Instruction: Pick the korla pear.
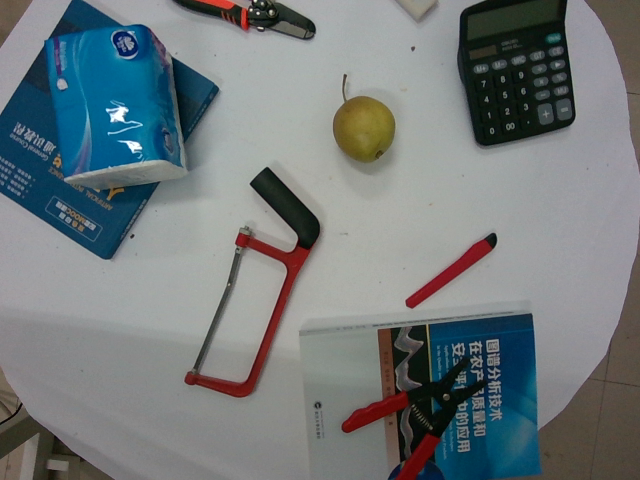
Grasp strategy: vertical